Question: What is the main concern?
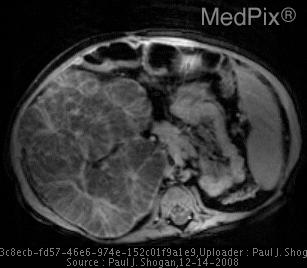
Answer: The findings suggest AP radiograph of the chest and abdomen demonstrates hypoinflated lungs, with a markedly distended abdomen.
AP radiograph of the chest and abdomen demonstrates centrally placed loops of bowel, with prominent hepatic and renal shadows.
Cross table lateral radiograph demonstrates anteriorly displaced loops of bowel with a posterior abdominal mass.  Hypoinflated lung volumes are also seen.
Longitudal sonographic image through the right lobe of the liver reveals periportal heterogeneity, consistent with early hepatic fibrosis. No hepatic masses are seen.  An enlarged hyperechoic right kidney is partially shown with loss of the corticomedullary differentiation.
Sonographic images through the kidneys reveals enlarged hyperechoic kidneys with loss of the corticomedullary differentiation.  The right kidney measuring 16.6 cm and the left kidney measures 18.5 cm in greatest dimension.
MR images through the kidneys demonstrates a morphologically abnormal and markedly enlarged right kidney.  The patient is status-post left nephrectomy.  Mild hepatosplenomegaly is also seen.. Post-gadolinium T1 weighted axial MR again demonstrates the morphologically abnormal and markedly enlarged right kidney, without significant enhancement.. The patient might have a history of 2 day old male with abdominal distention..